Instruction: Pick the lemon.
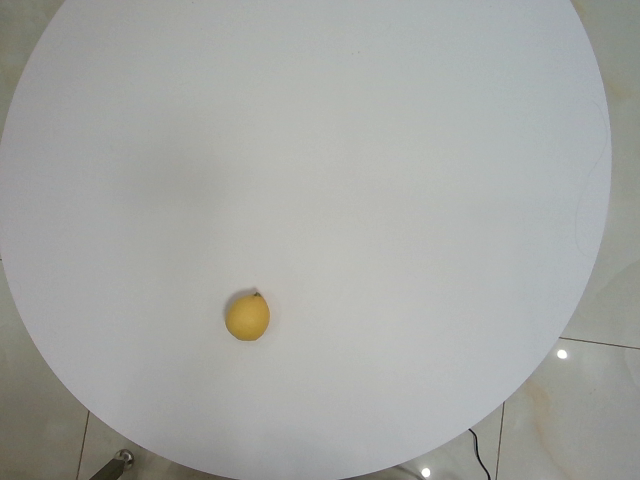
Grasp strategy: vertical